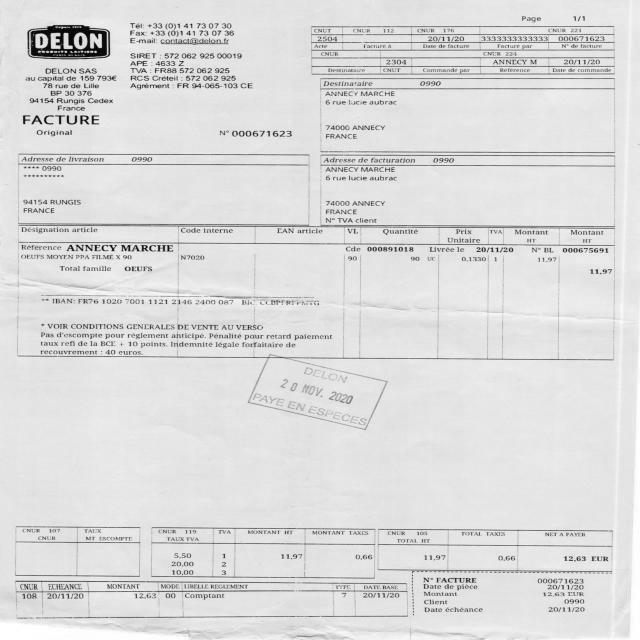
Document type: Invoice